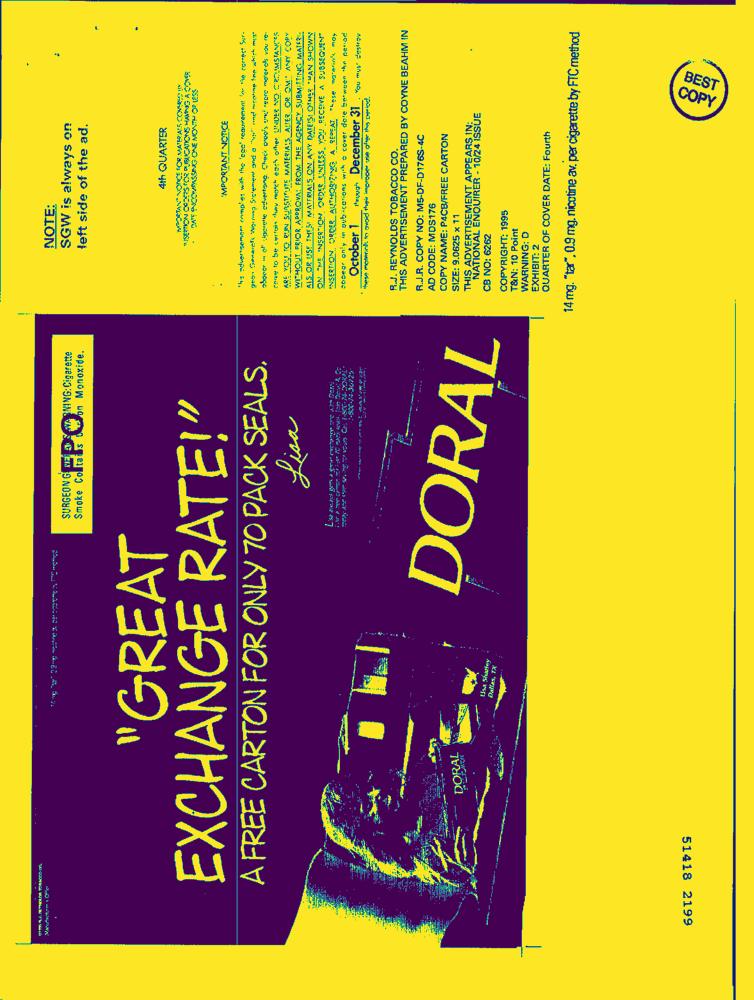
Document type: AD